Question: In what way does the history help explain the case?
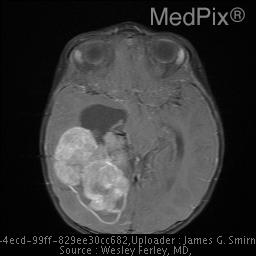
Answer: The patient's history of 15 month old girl fell off a chair.  The following day, she was acting more somnolent.  Head CT was abnormal. is key in understanding the case.